Question: What tax district, tax-rate area, or tax area code is specified in the document?
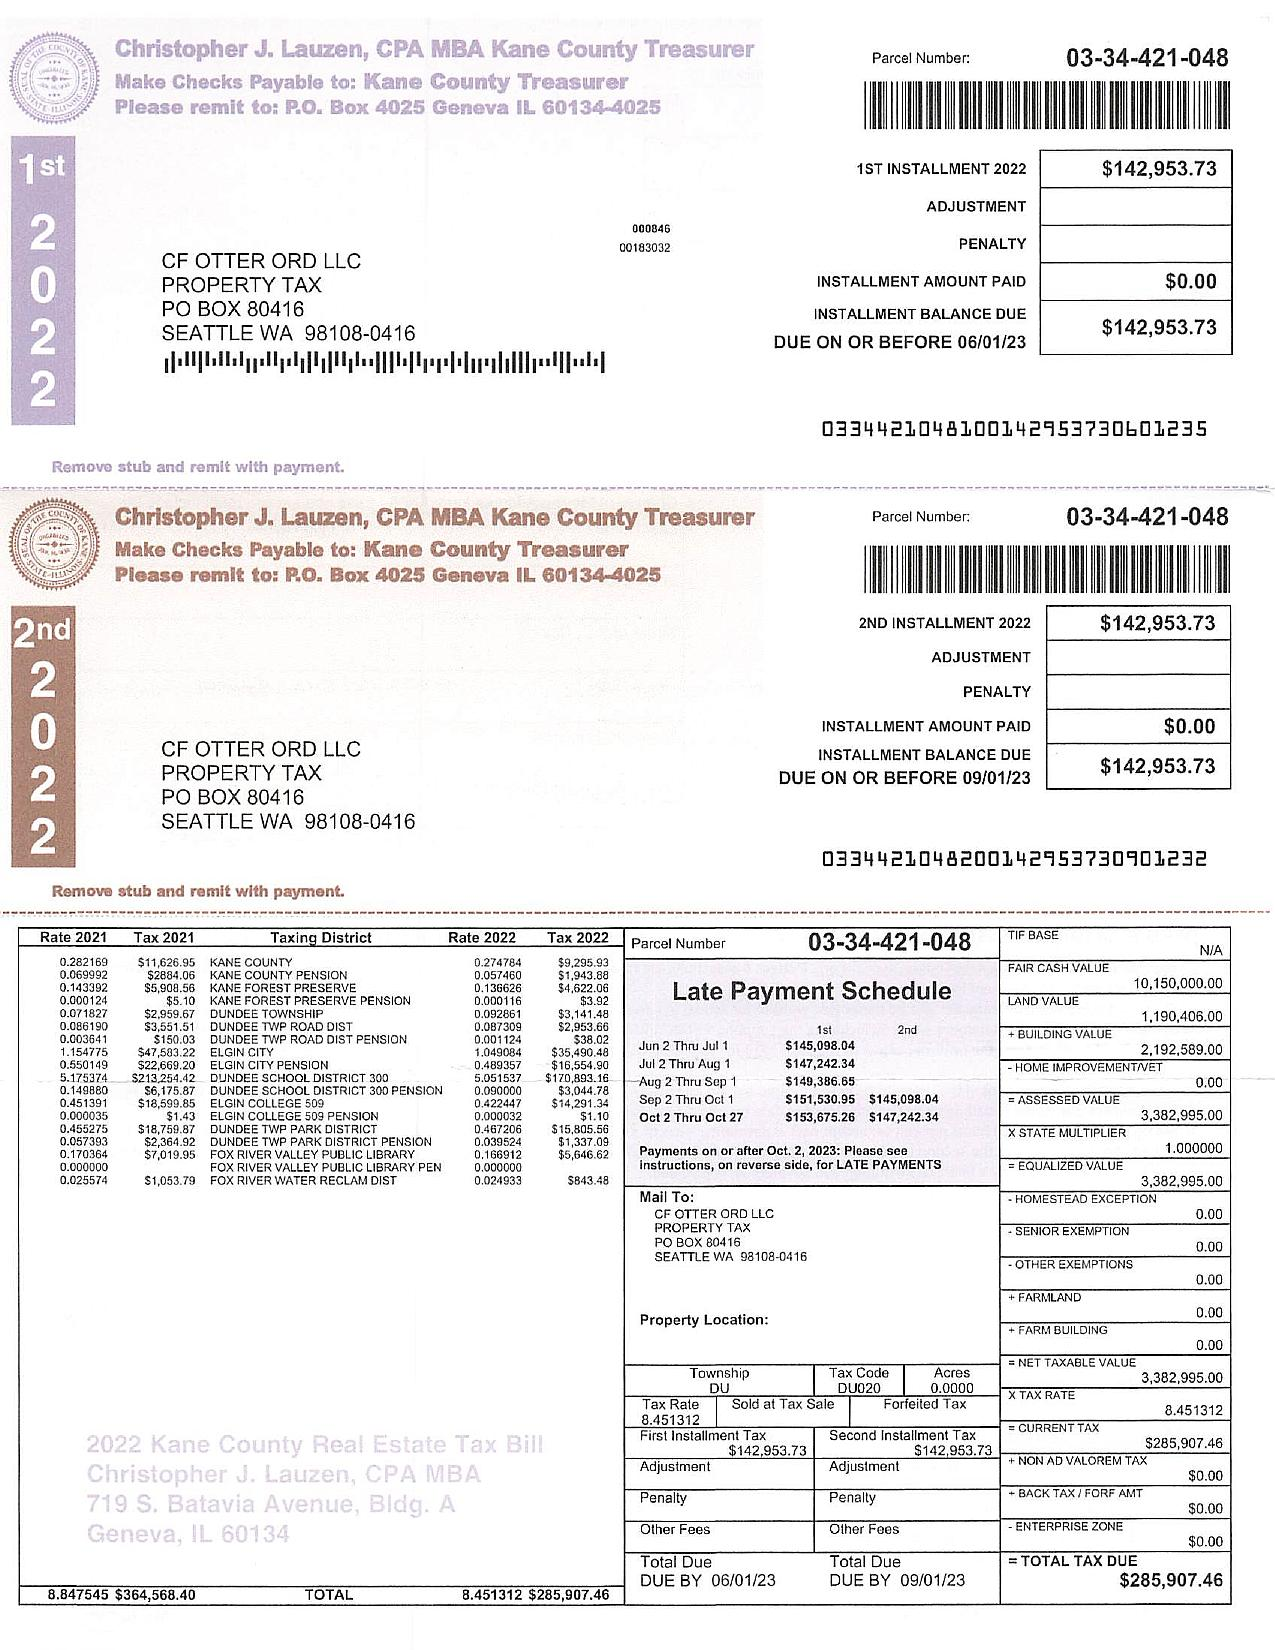
Answer: "DU020"